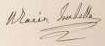
Signature of: maria isabella of spain